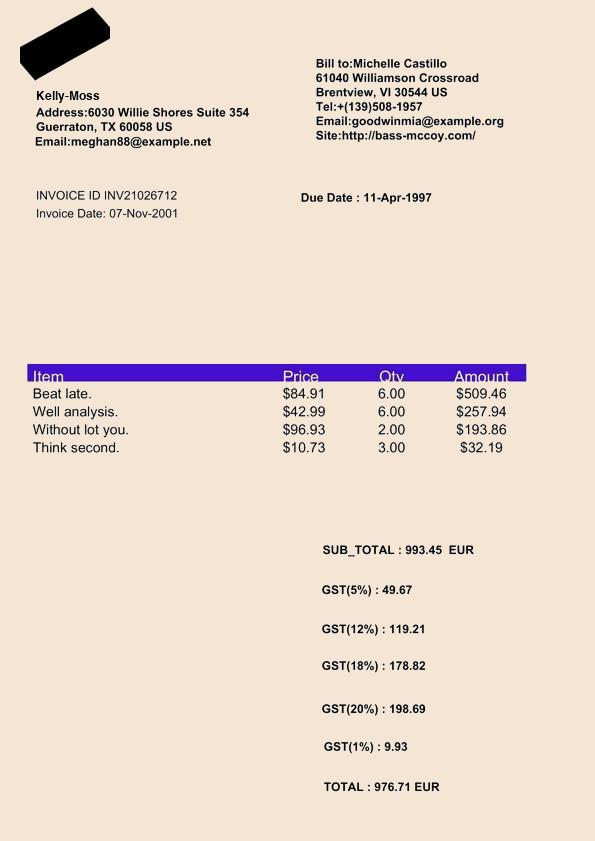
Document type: Invoice